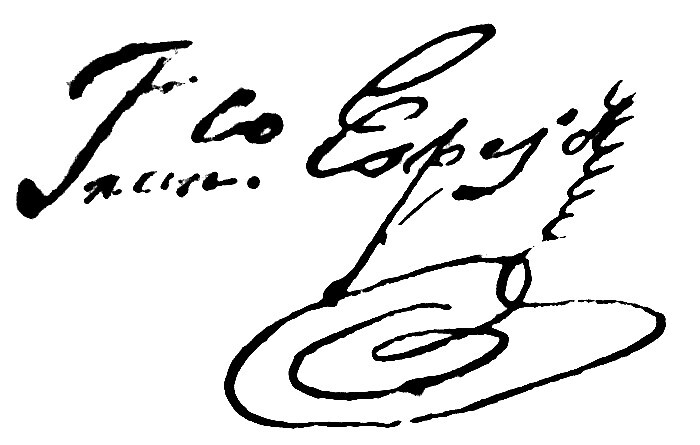
Signature of: francisco espejo